Question: What type of tax is indicated in the document, personal property or real estate?
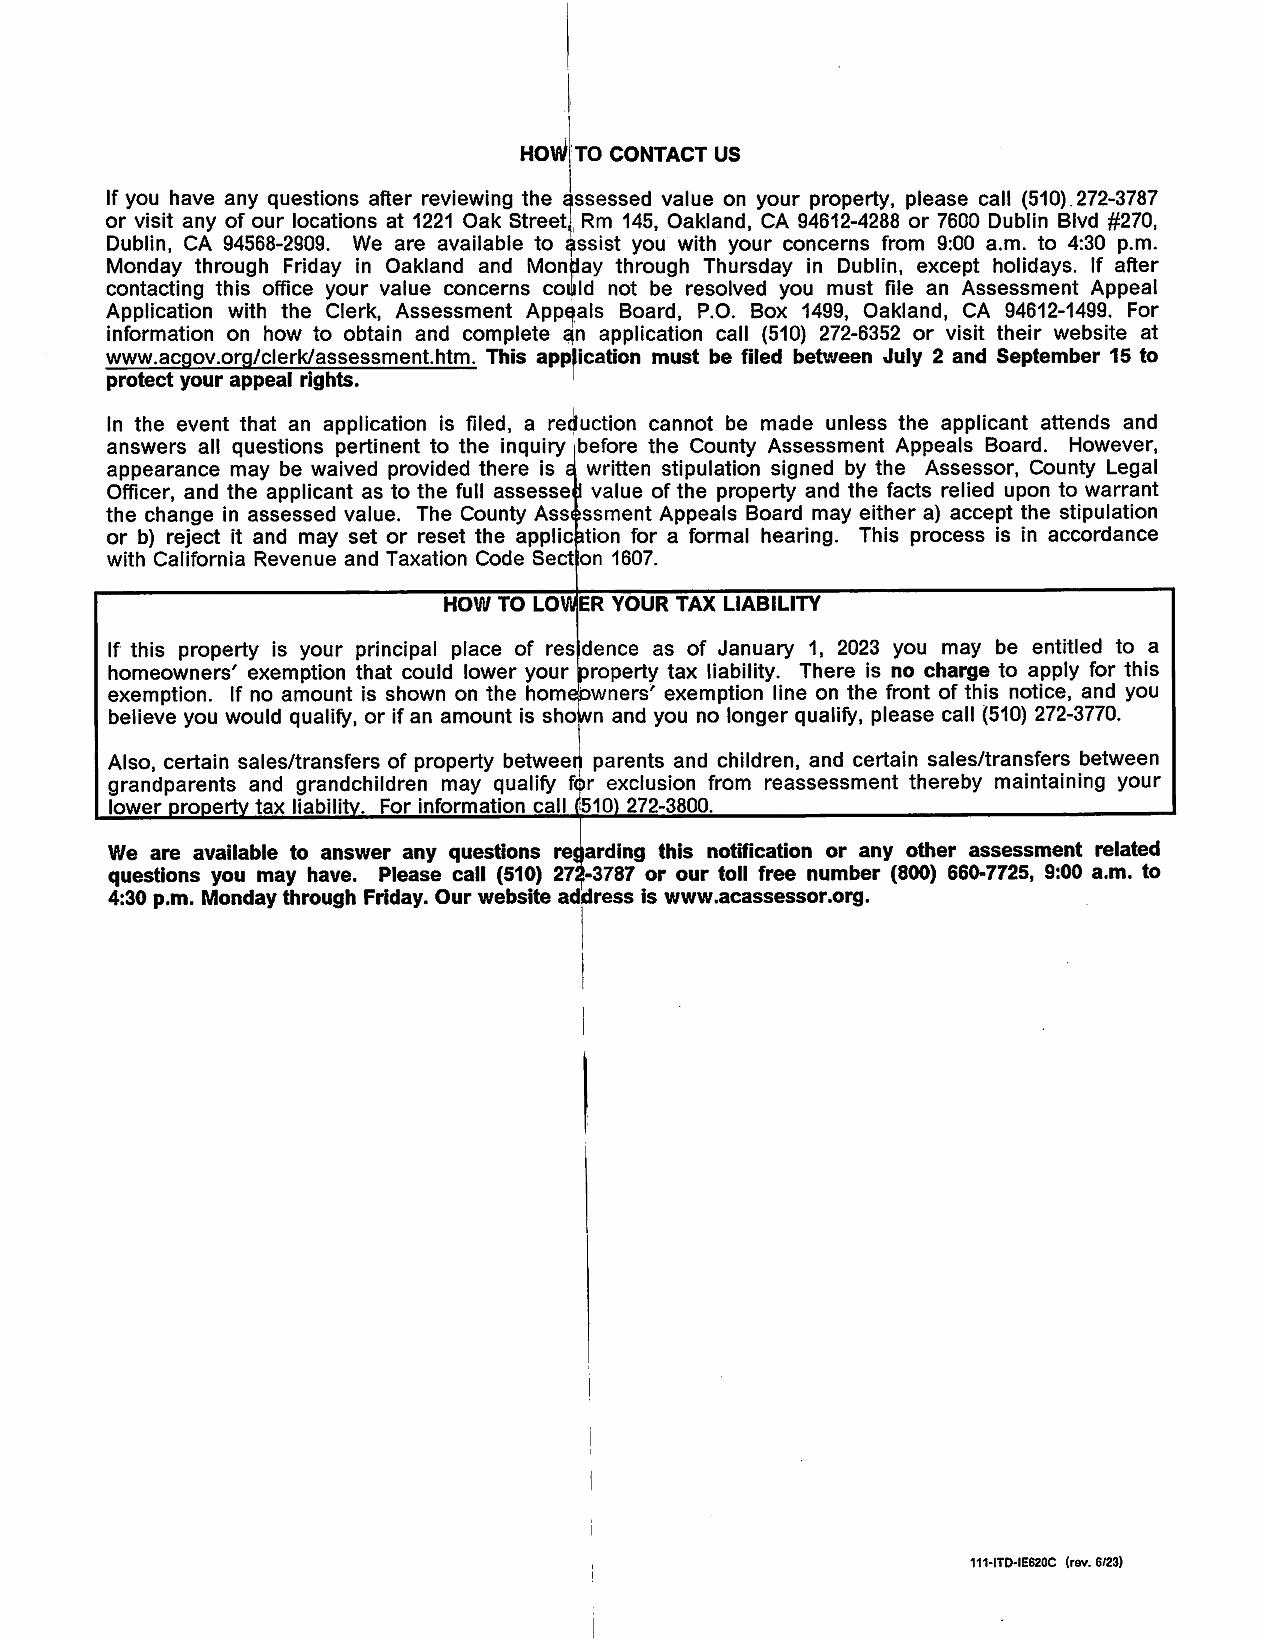
Answer: "Real Estate Tax"